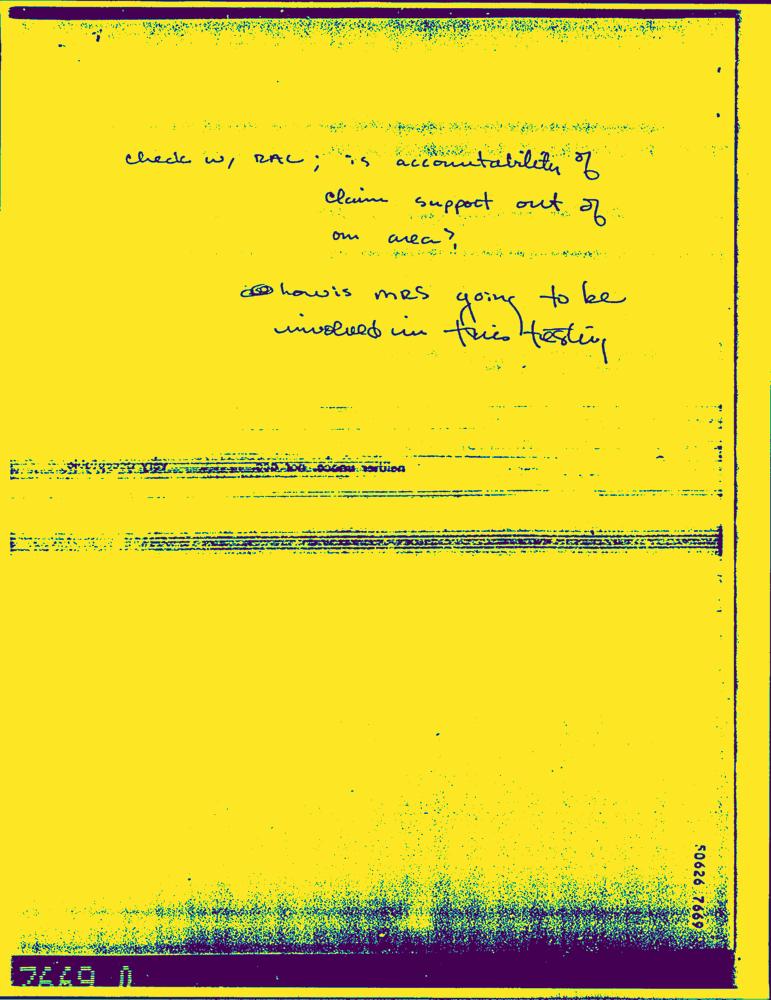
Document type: Hand-Written